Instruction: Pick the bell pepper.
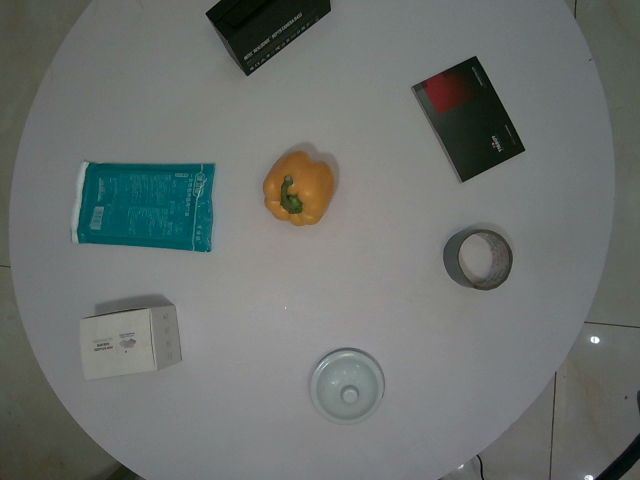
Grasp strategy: vertical